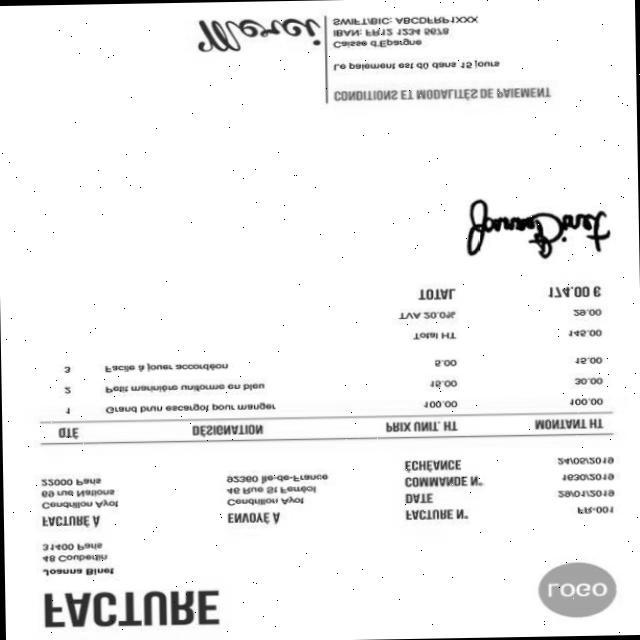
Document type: Invoice